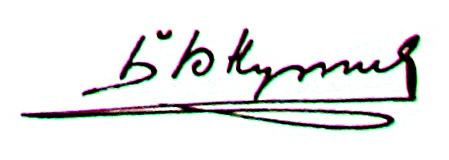
Signature of: branislav nušić